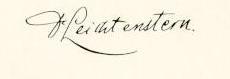
Signature of: otto michael ludwig leichtenstern